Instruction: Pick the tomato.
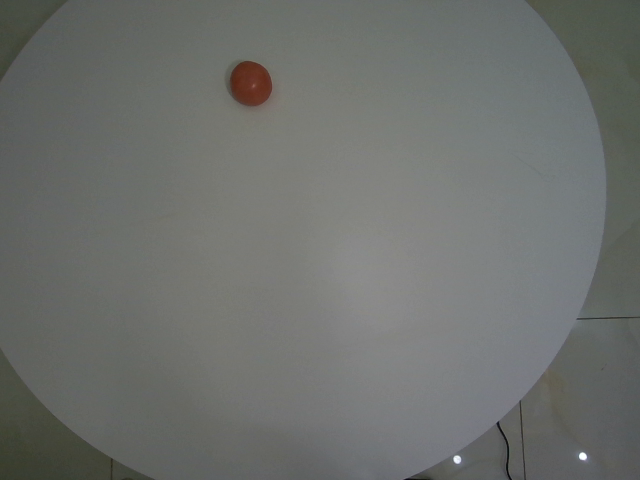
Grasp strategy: vertical